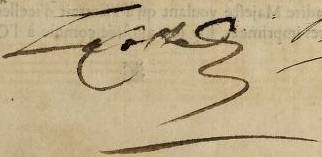
Signature of: louis de la coste